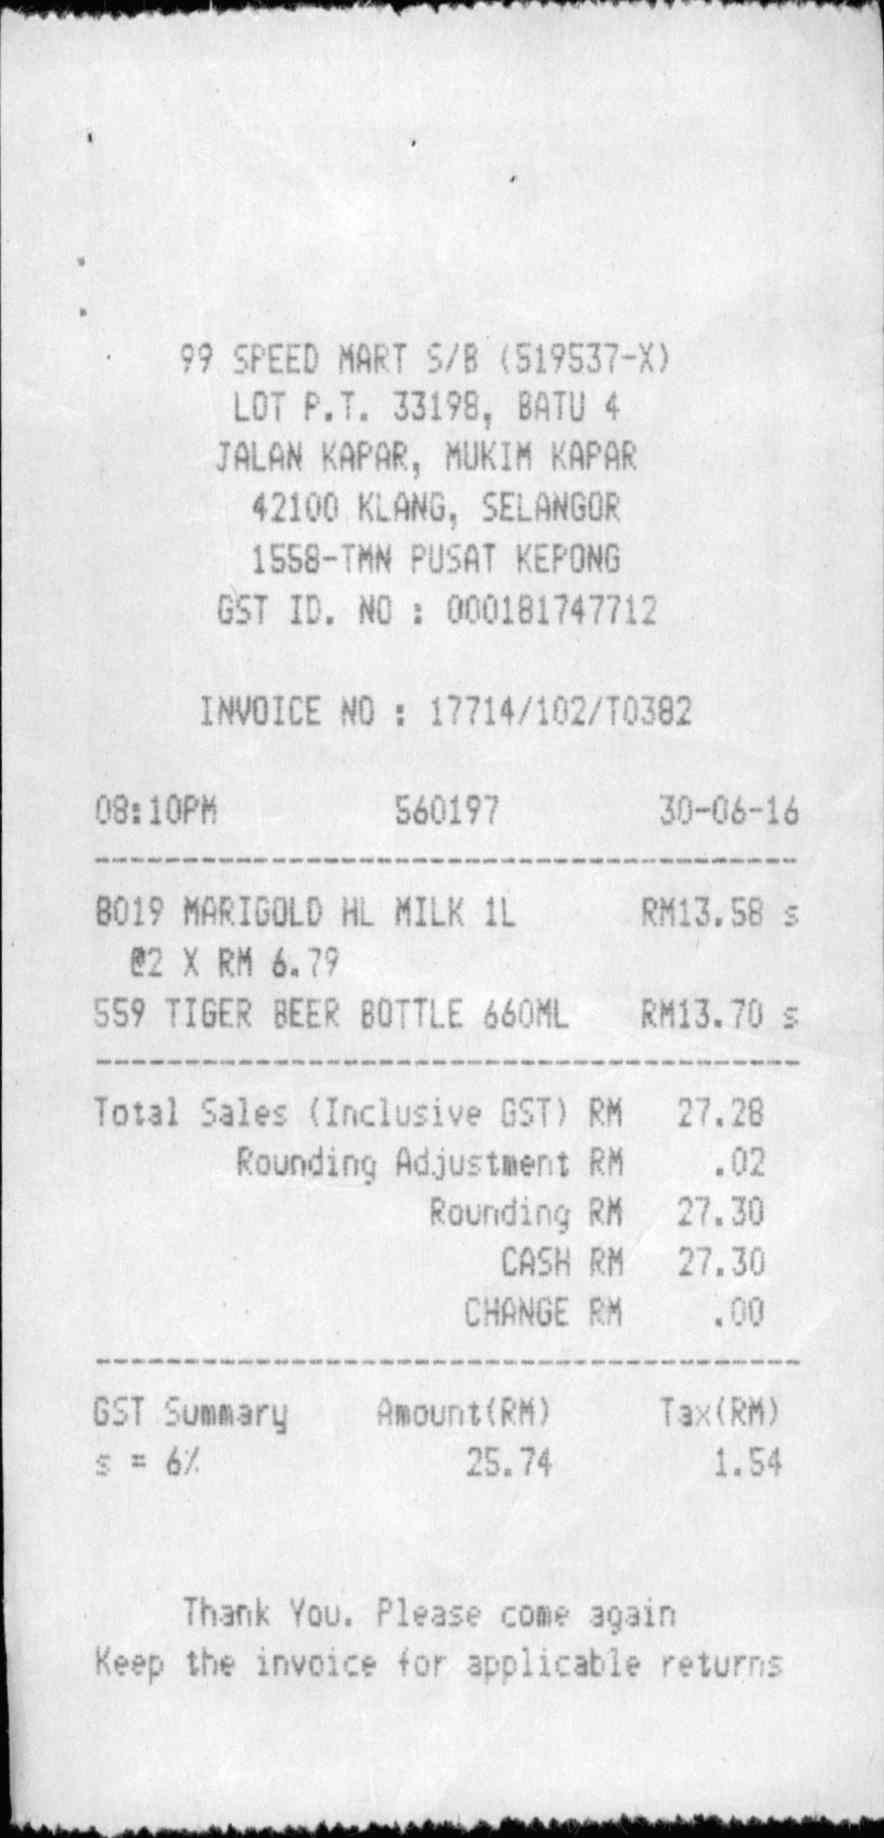
99 SPEED MART S/B (519537-X)
LOT P.T. 33198, BATU 4
JALAN KAPAR, MUKIM KAPAR
42100 KLANG, SELANGOR
1558-TMN PUSAT KEPONG
GST ID. NO : 000181747712
INVOICE NO : 17714/102/T0382
08:10PM
560197
30-06-16
8019 MARIGOLD HL MILK 1L
@2 X RM 6.79
559 TIGER BEER BOTTLE 660ML
RM13.58 S
RM13.70 S
TOTAL SALES (INCLUSIVE GST) RM
ROUNDING ADJUSTMENT RM
ROUNDING RM
CASH RM
CHANGE RM
GST SUMMARY
S = 6%
AMOUNT(RM)
TAX(RM)
25.74
1.54
THANK YOU. PLEASE COME AGAIN
KEEP THE INVOICE FOR APPLICABLE RETURNS
27.28
.02
27.30
27.30
.00